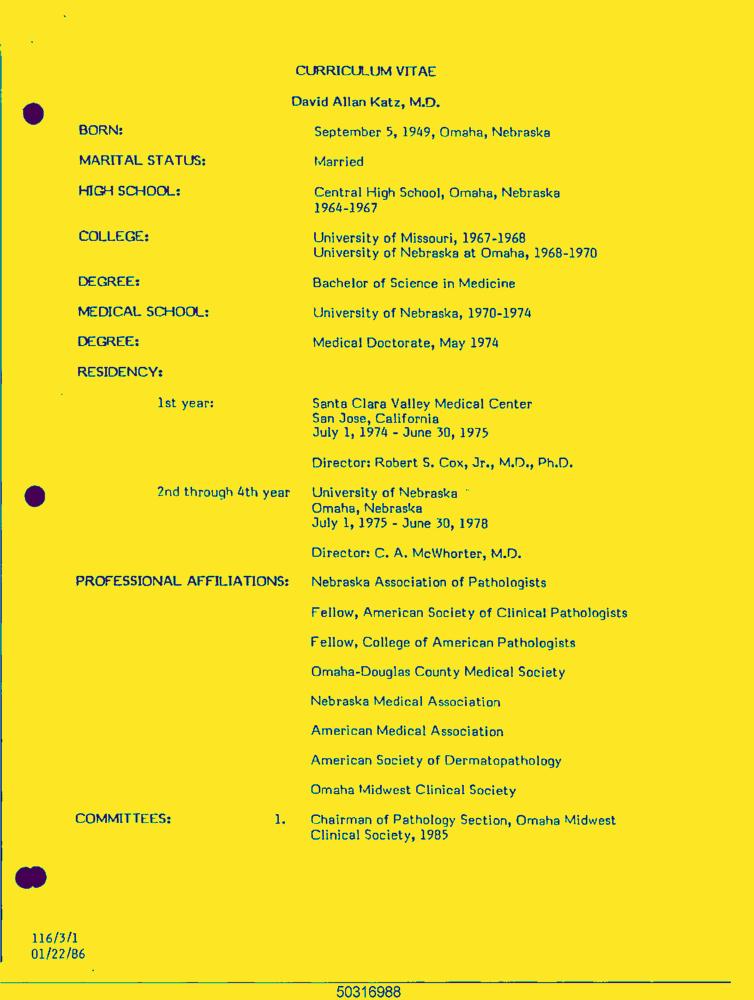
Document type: Resume-Doc